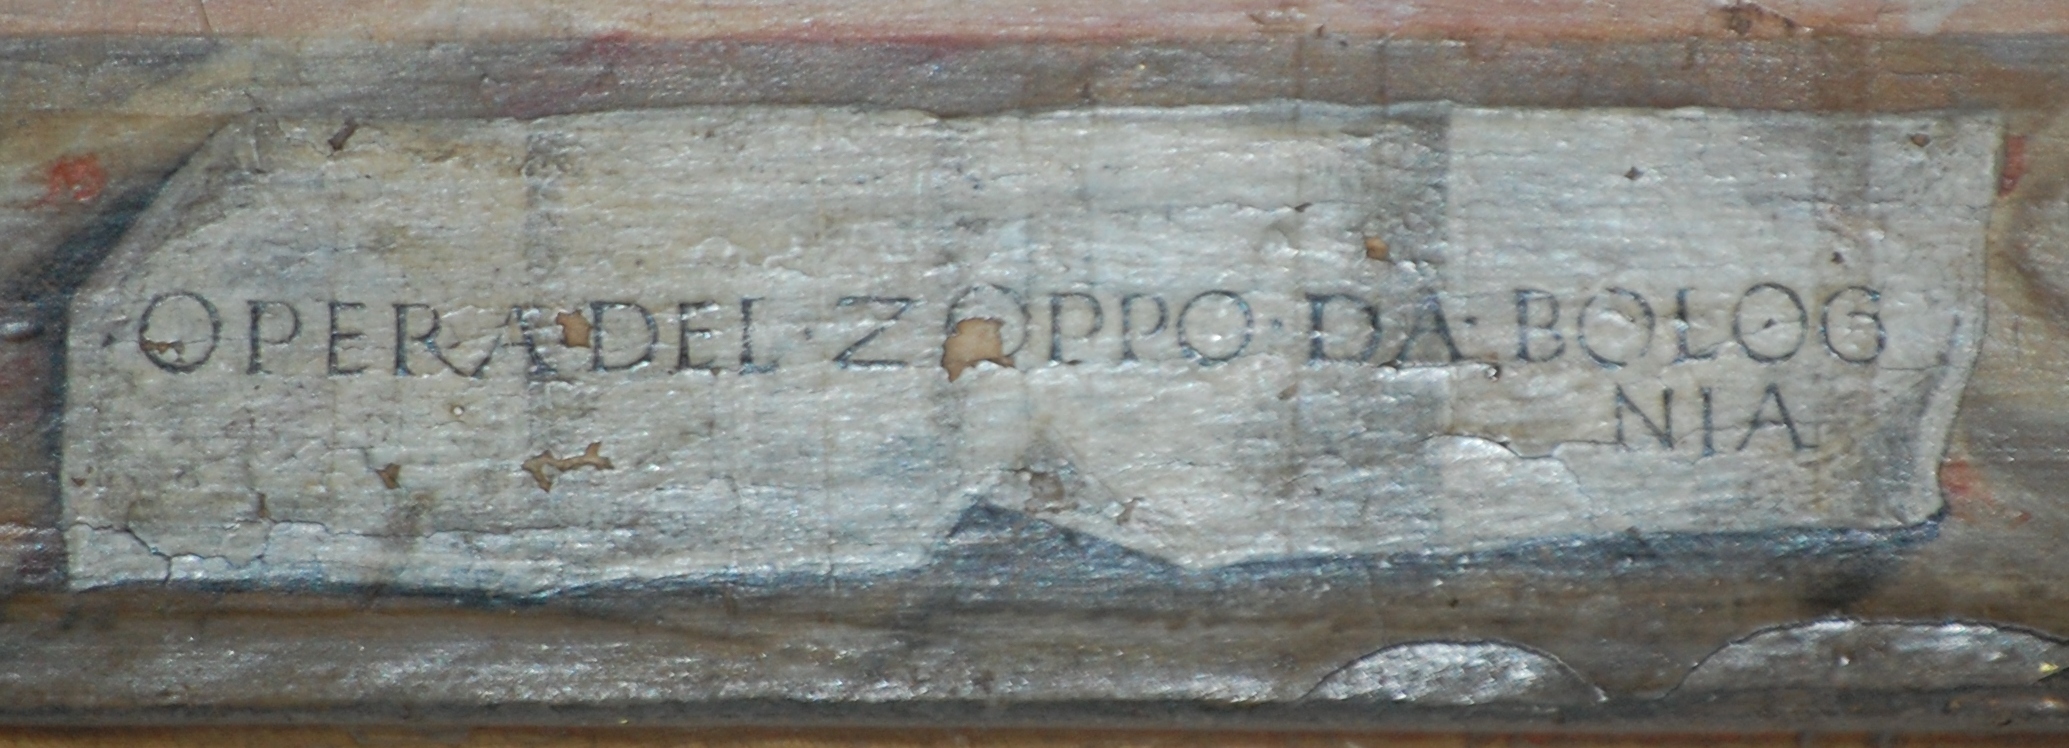
Signature of: marco zoppo